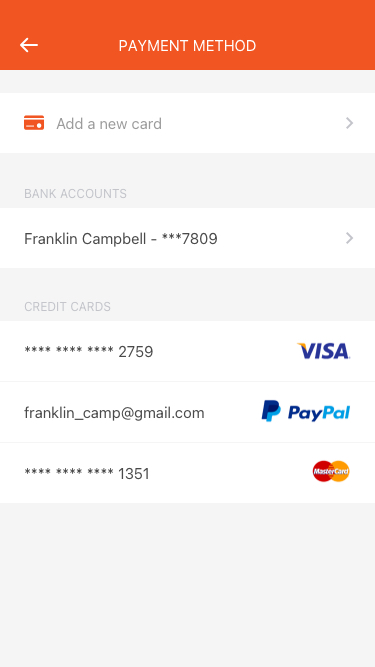
Text in this UI design:
Add a new card
Franklin Campbell - ***7809
Bank Accounts
**** **** **** 2759
franklin_camp@gmail.com
**** **** **** 1351
Credit Cards